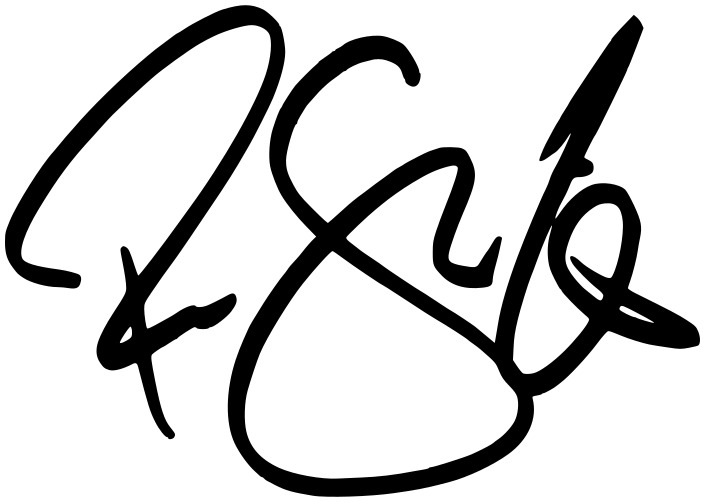
Signature of: ralf schmitz